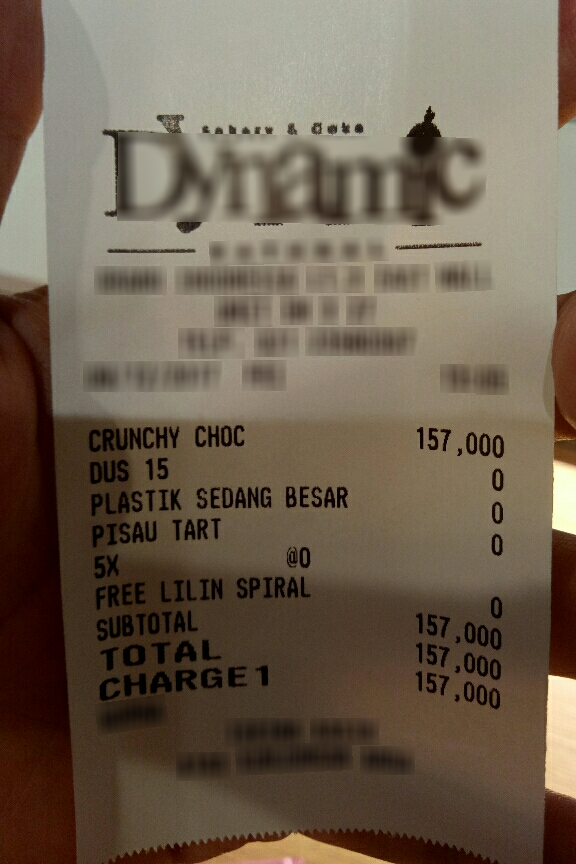
Number of items: 2
Subtotal: 157,000
Total: 157,000
OCR text regions:
text: TOTAL
text: 157,000
text: CHARGE1
text: 157,000
text: CRUNCHY
text: CHOC
text: 157,000
text: DUS
text: 15
text: 0
text: PLASTIK
text: SEDANG
text: BESAR
text: 0
text: PISAU
text: TART
text: 0
text: FREE
text: LILIN
text: SPIRAL
text: 0
text: 5X
text: @0
text: SUBTOTAL
text: 157,000